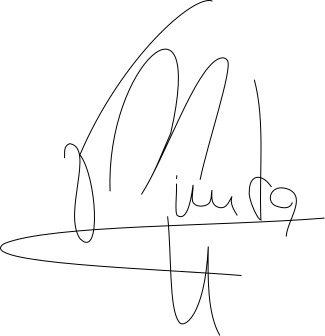
Signature of: ramón puerta